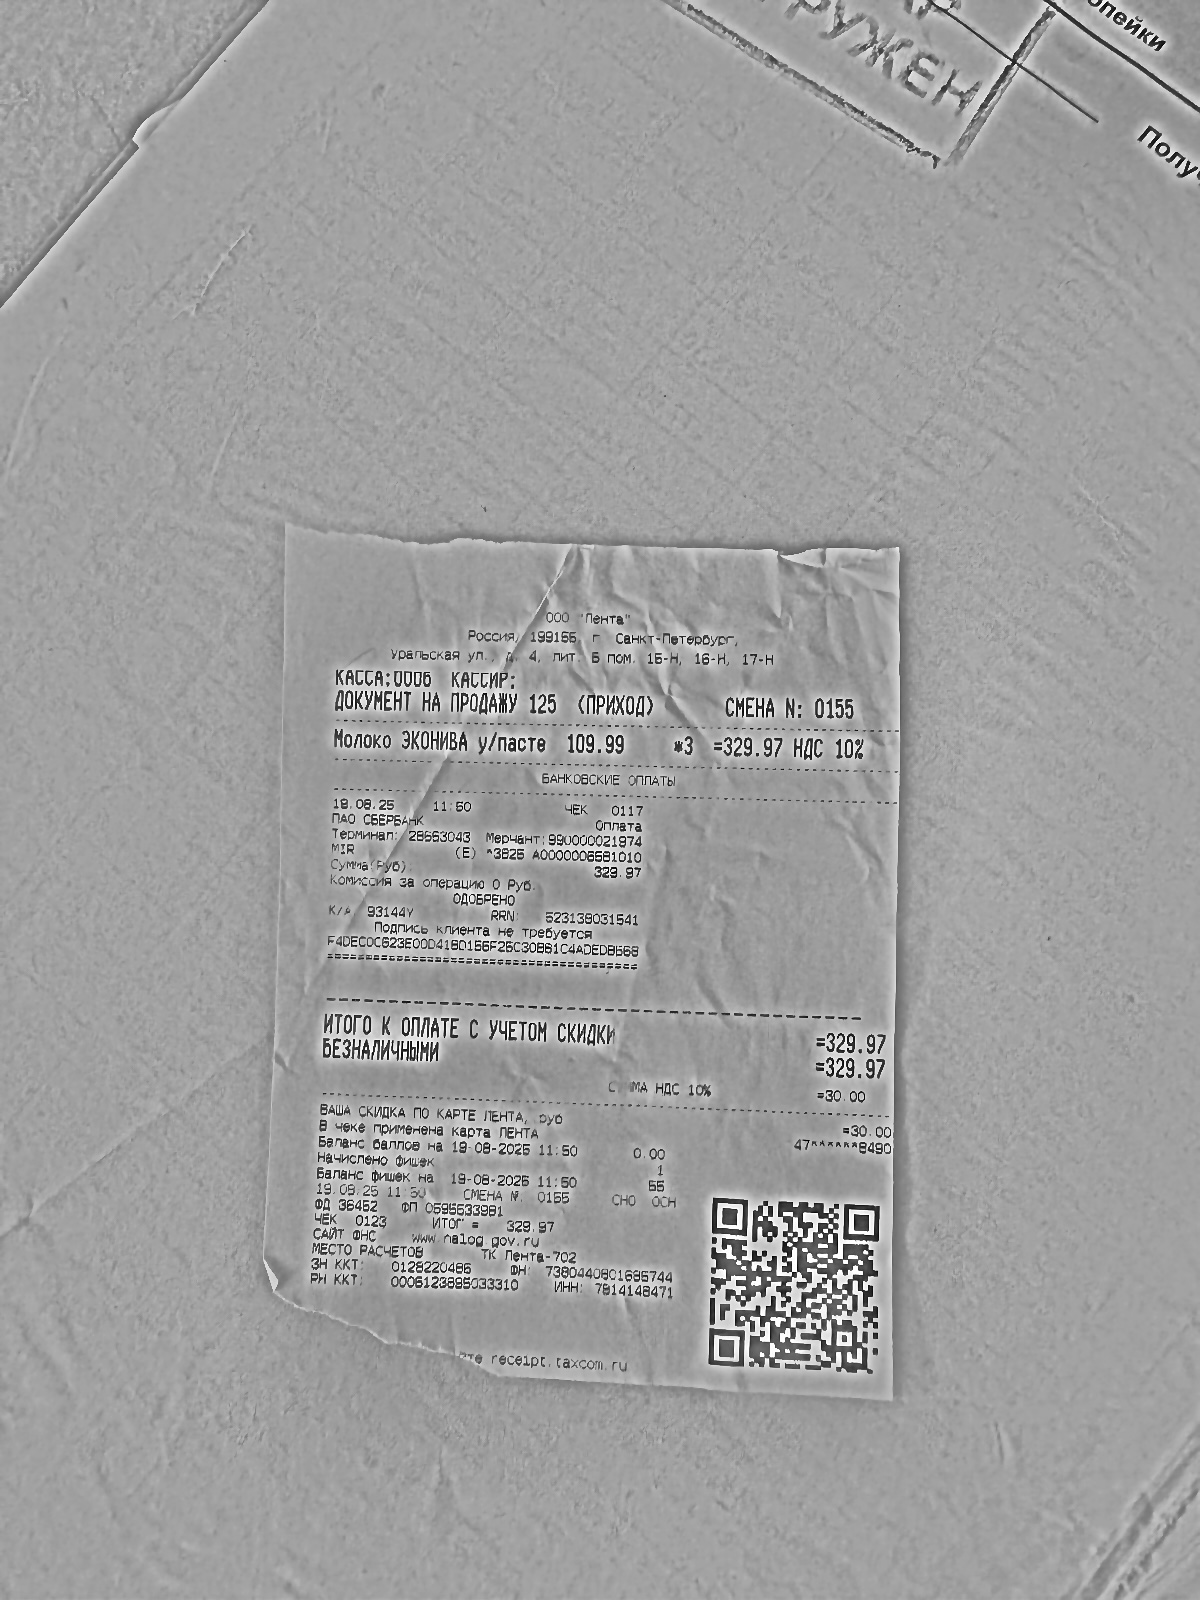
Продавец: ООО "Лента"
ИНН: 7814148471
Дата: 19.08.25
Товары: Молоко ЭКОНИВА у/пасте
Количество: 3
Цена: 109.99
Сумма: 329.97
Итого: 329.97